Question: In what way does the history help explain the case?
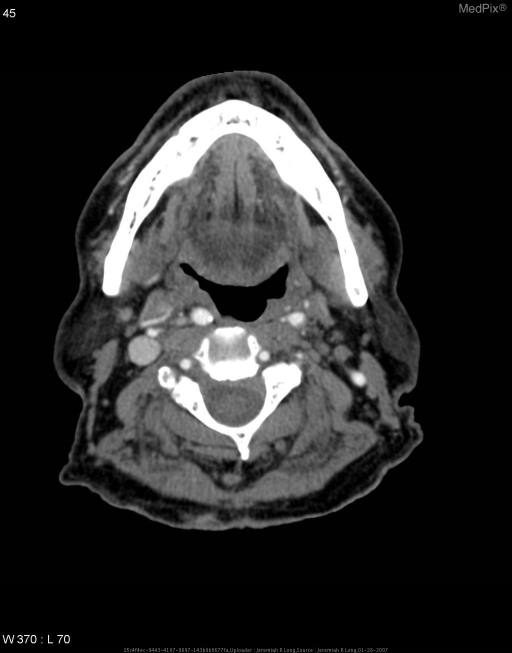
Answer: The patient's history of 84 year old male referred to otolaryngology clinic for a right tonsillar "mass." is key in understanding the case.